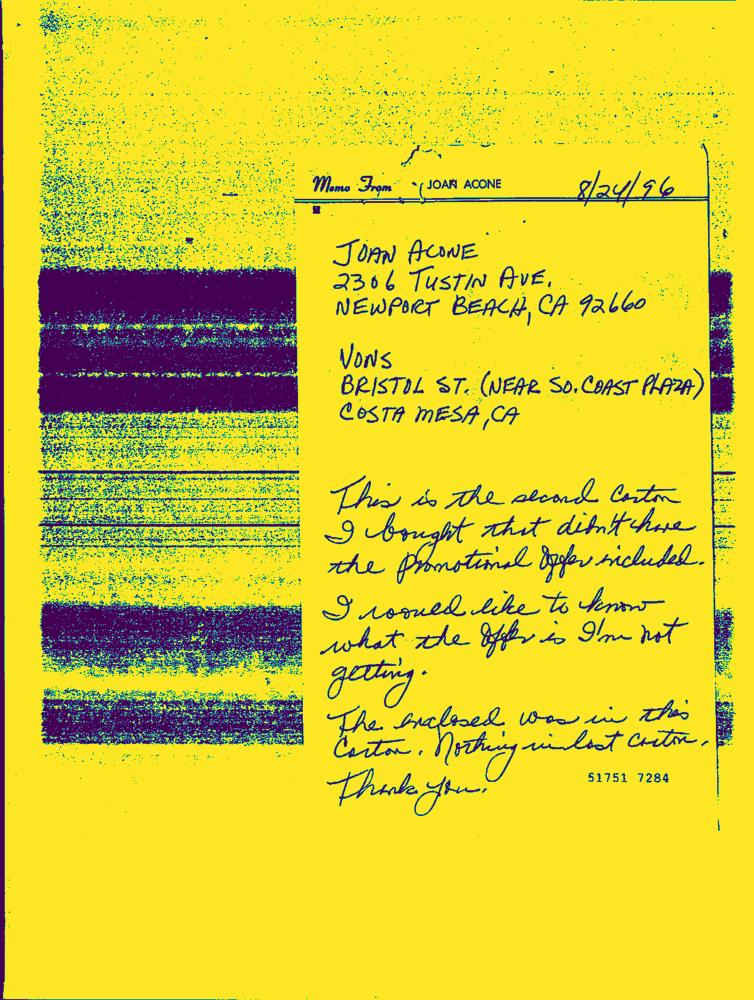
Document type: Hand-Written